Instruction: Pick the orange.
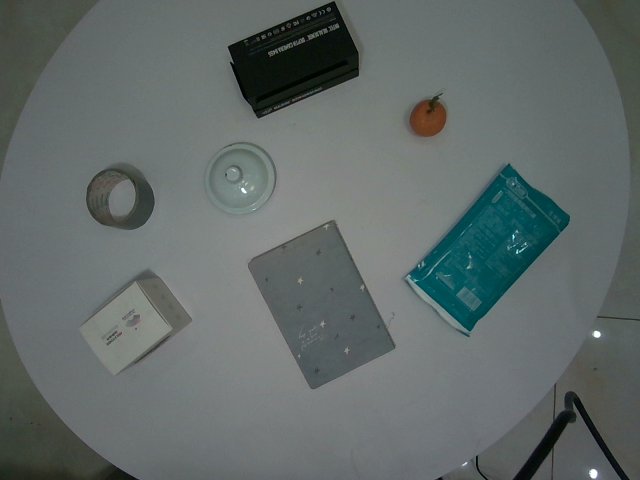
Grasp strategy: vertical